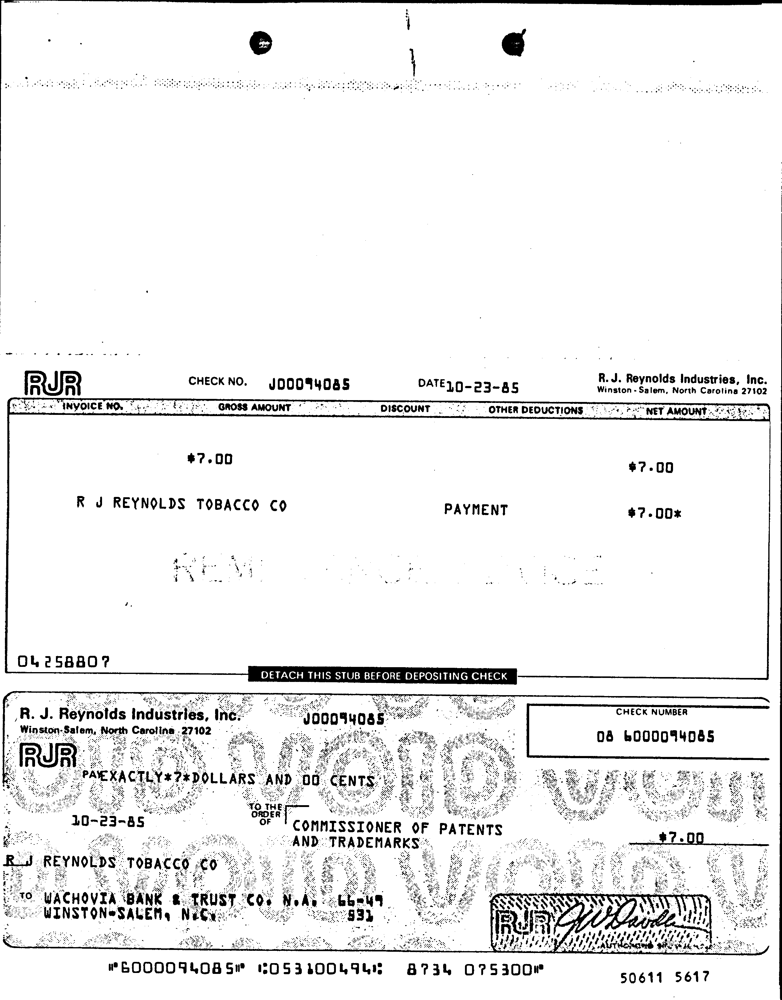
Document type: Invoice